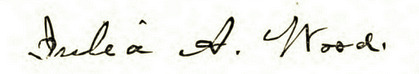
Signature of: julia a wood